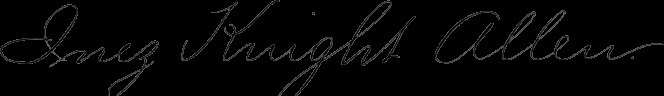
Signature of: inez knight allen